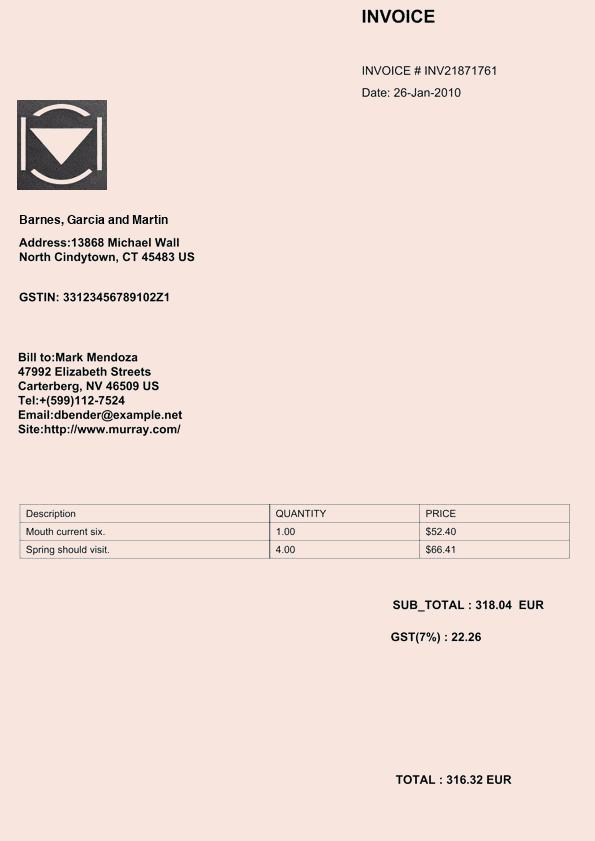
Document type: Invoice